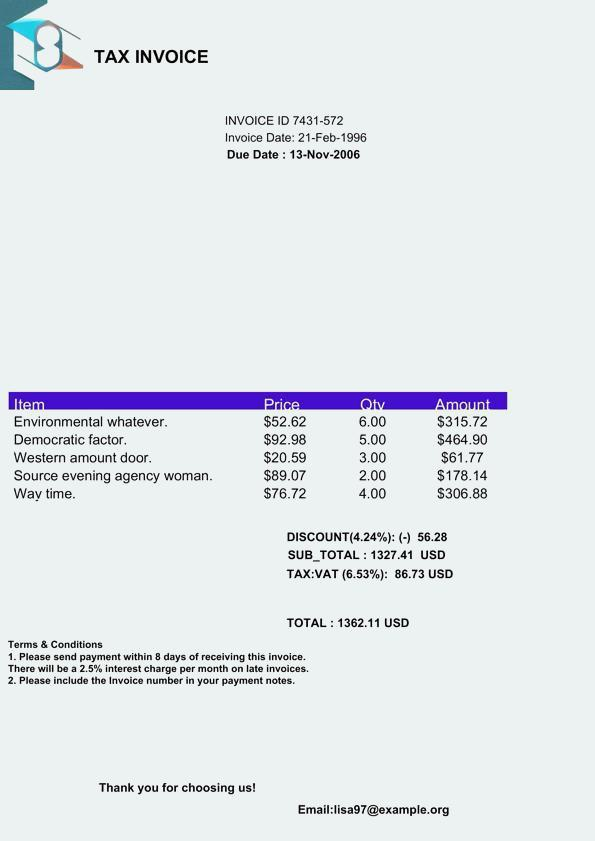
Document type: Invoice